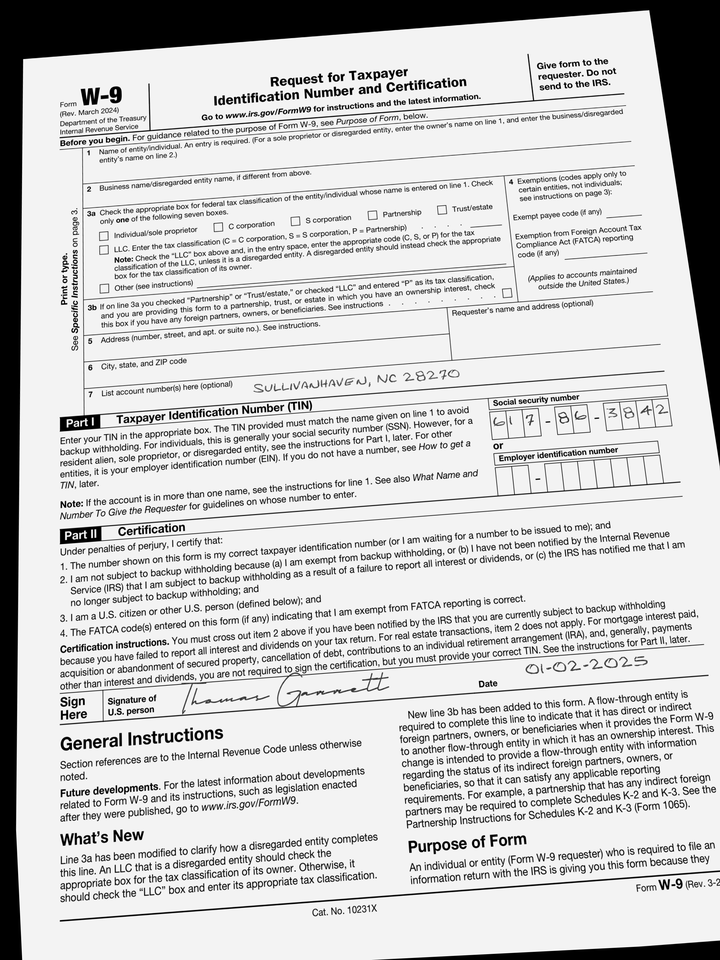
adr2: Sullivanhaven, NC 28270
cbx: no
ssn: 617863842
sdt: 01-02-2025